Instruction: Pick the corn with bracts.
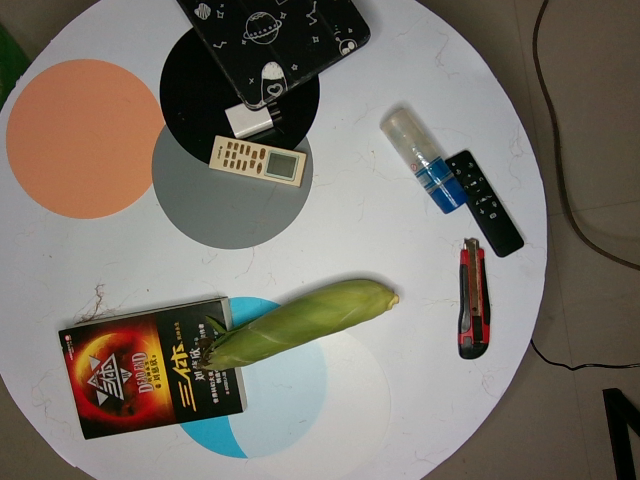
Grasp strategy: vertical